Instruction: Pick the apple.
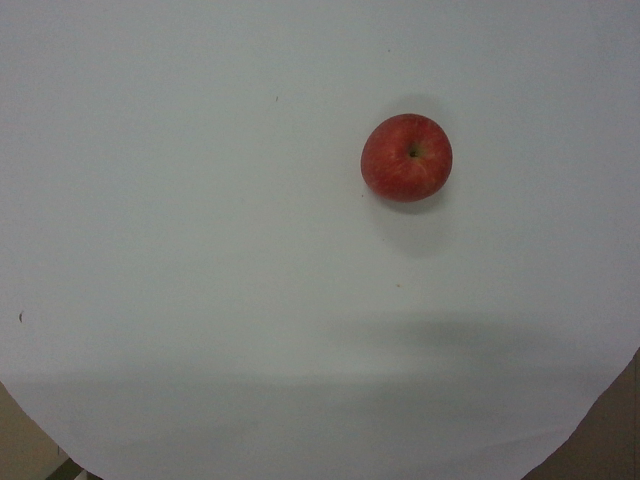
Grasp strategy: vertical